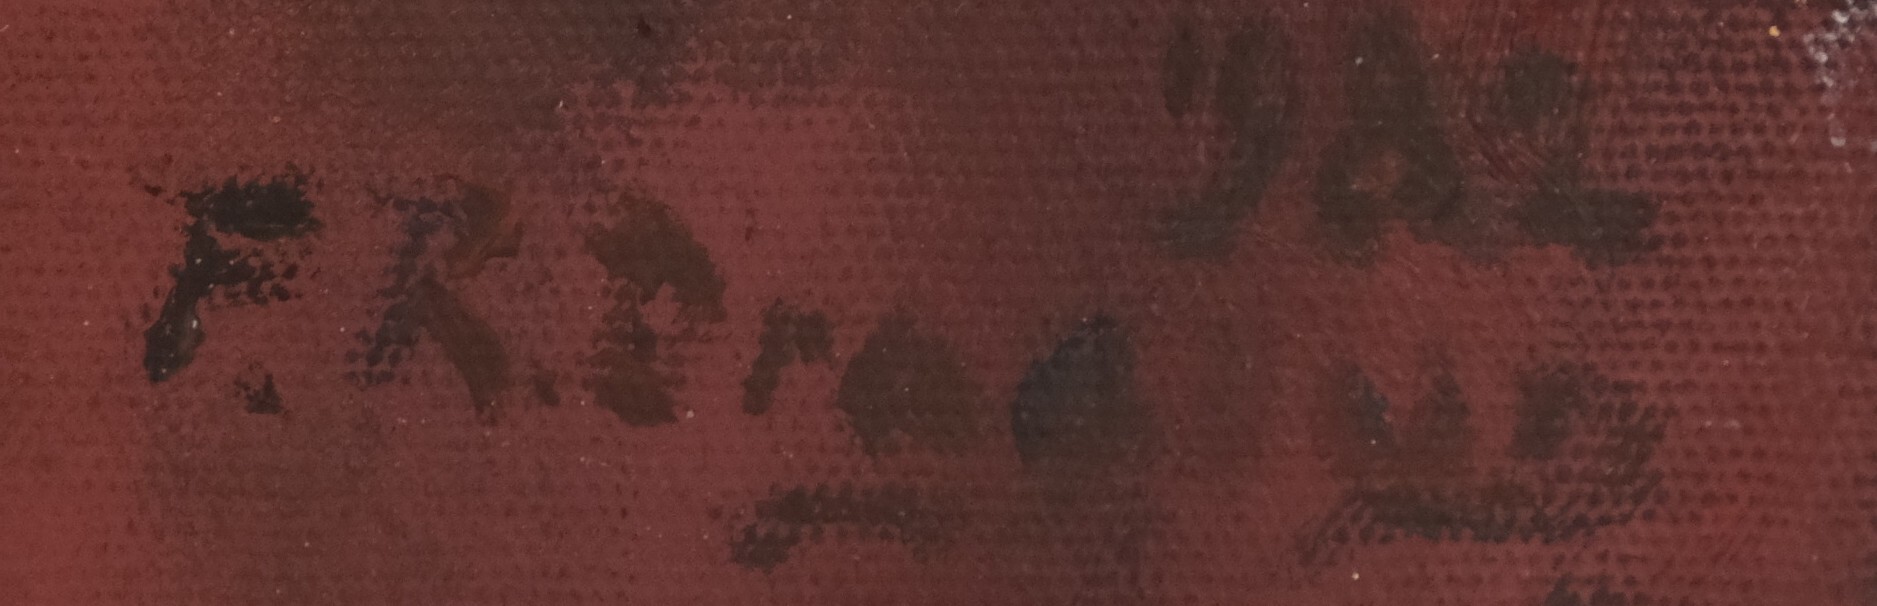
Signature of: františek roman dragoun